Question: What is the suspected problem?
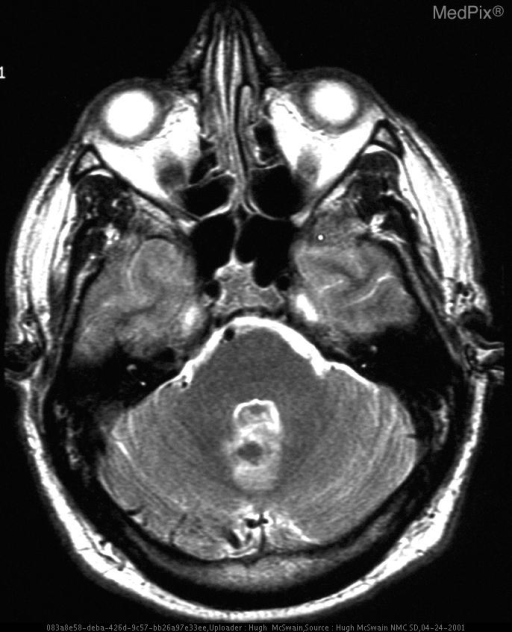
Answer: The findings suggest NCHCT demonstrates hemorrhage in the lateral ventricles and the fourth ventricle with intraparenchymal hemorrhage adjacent to this in the right cerebellum.  MRI demonstrates  multiple flow voids in the right cerebellum which enhance on post gadolinium images.  Angiography demonstrates right PICA aneurysm with a cerebellar AVM.. MRI demonstrates multiple flow voids in the right cerebellum with a dilated serpentine flow void.. The patient might have a history of 38 y/o man presents to ER with history of headache after being choked during a basketball game..